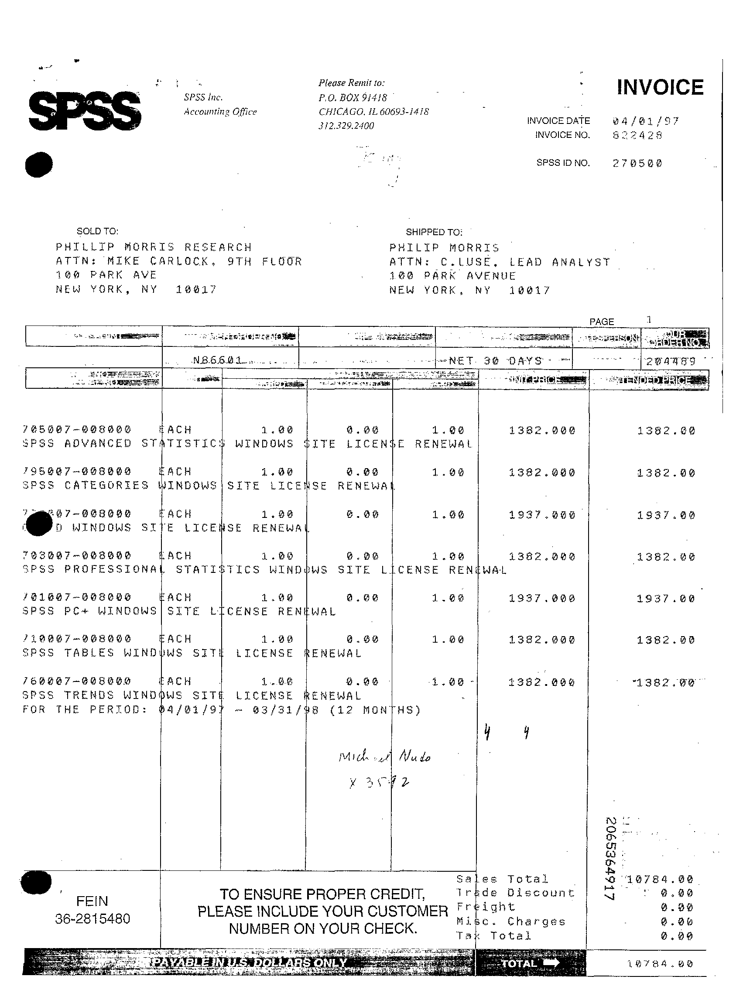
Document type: Invoice